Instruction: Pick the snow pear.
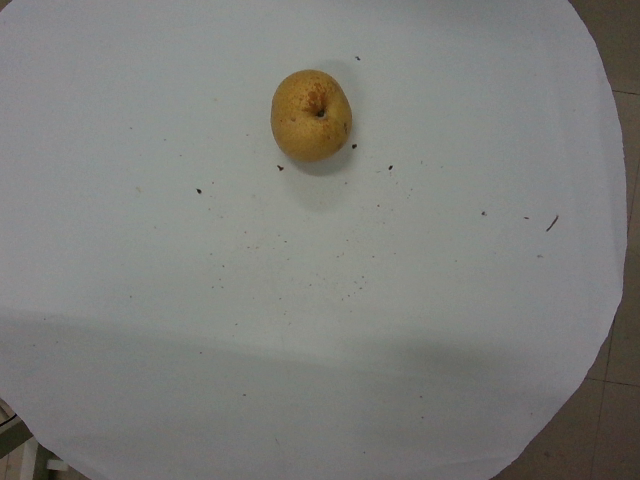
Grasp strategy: vertical